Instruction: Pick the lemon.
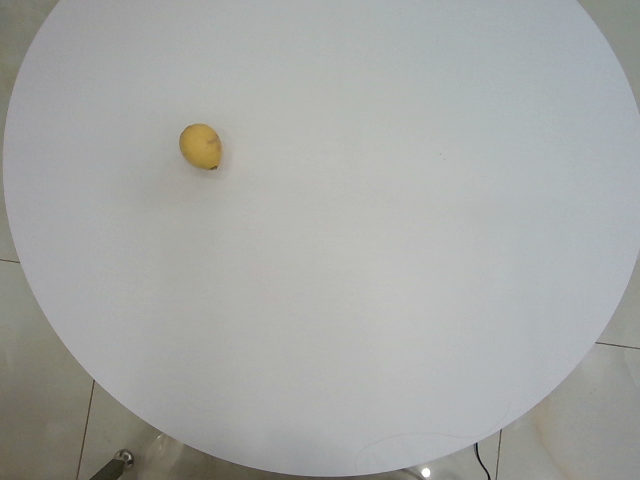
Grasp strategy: vertical